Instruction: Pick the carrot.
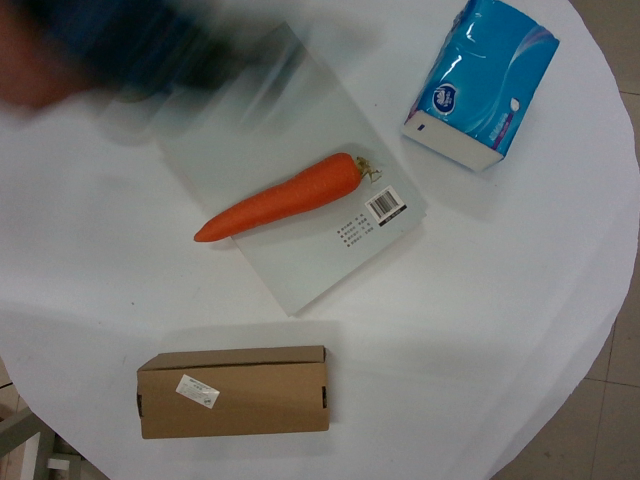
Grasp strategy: vertical